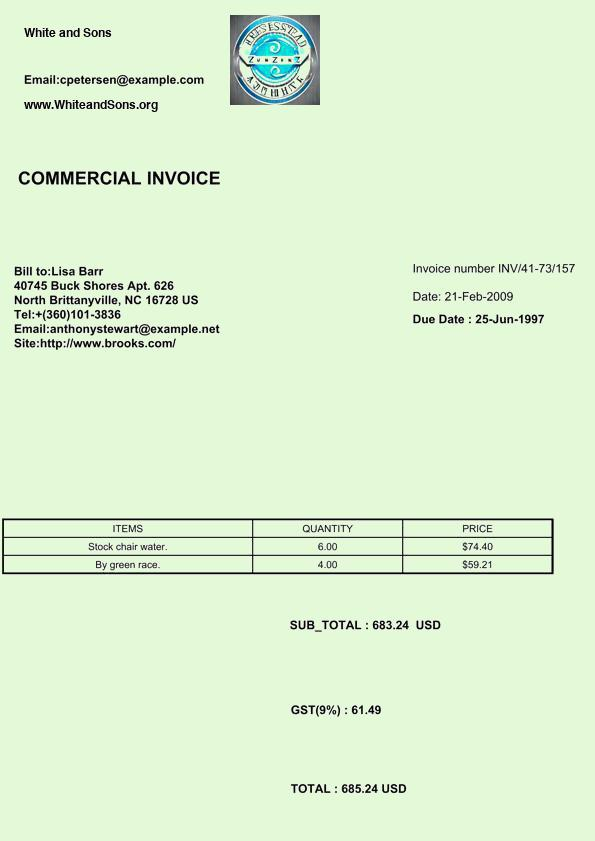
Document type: Invoice